Question: How is the history relevant to the case?
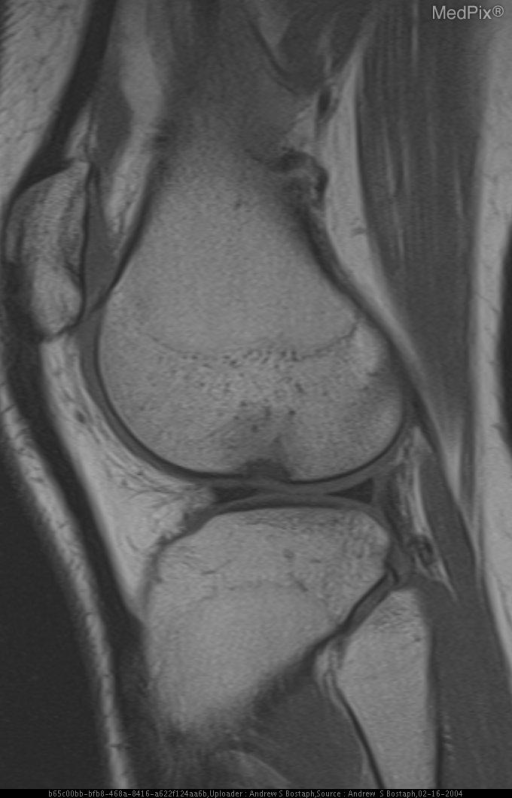
Answer: The patient's history of 18 y/o female with history of chronic pain with exercise.  No history of specific trauma. is key in understanding the case.